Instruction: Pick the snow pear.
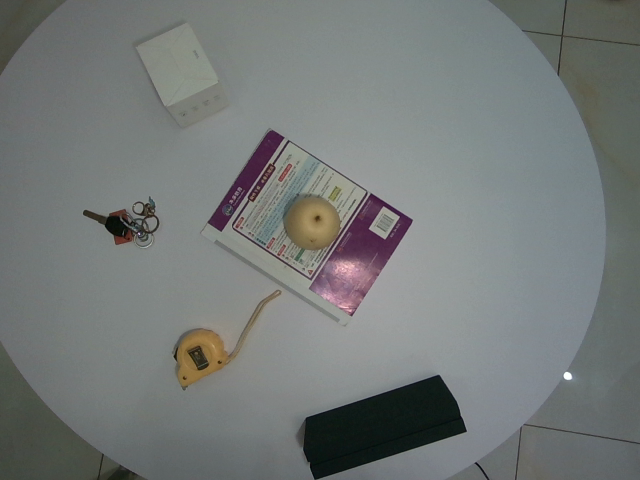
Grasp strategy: vertical